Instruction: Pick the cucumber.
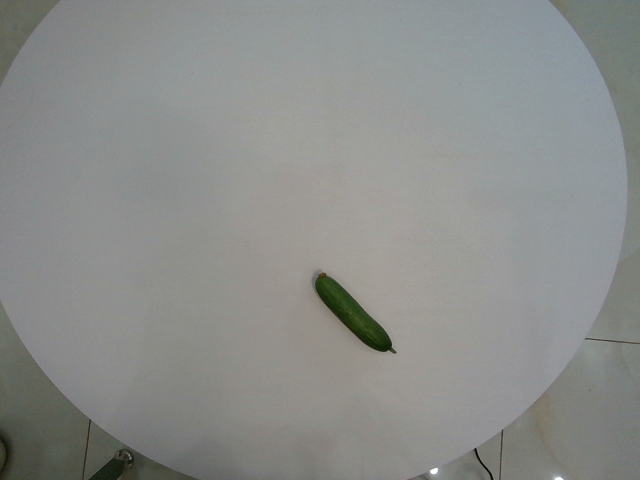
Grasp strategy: vertical